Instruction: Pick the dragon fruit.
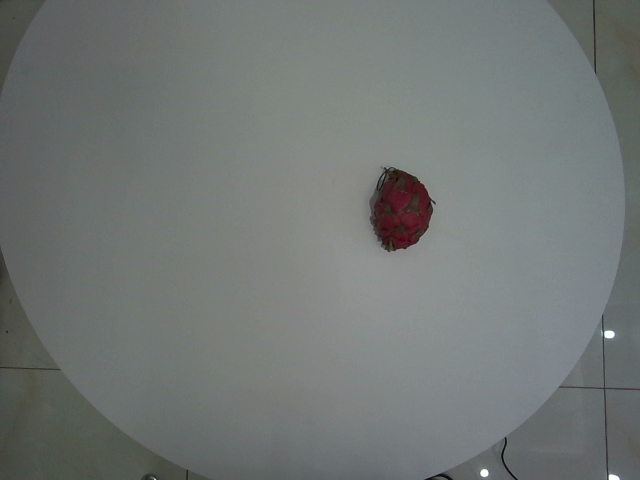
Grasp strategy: vertical